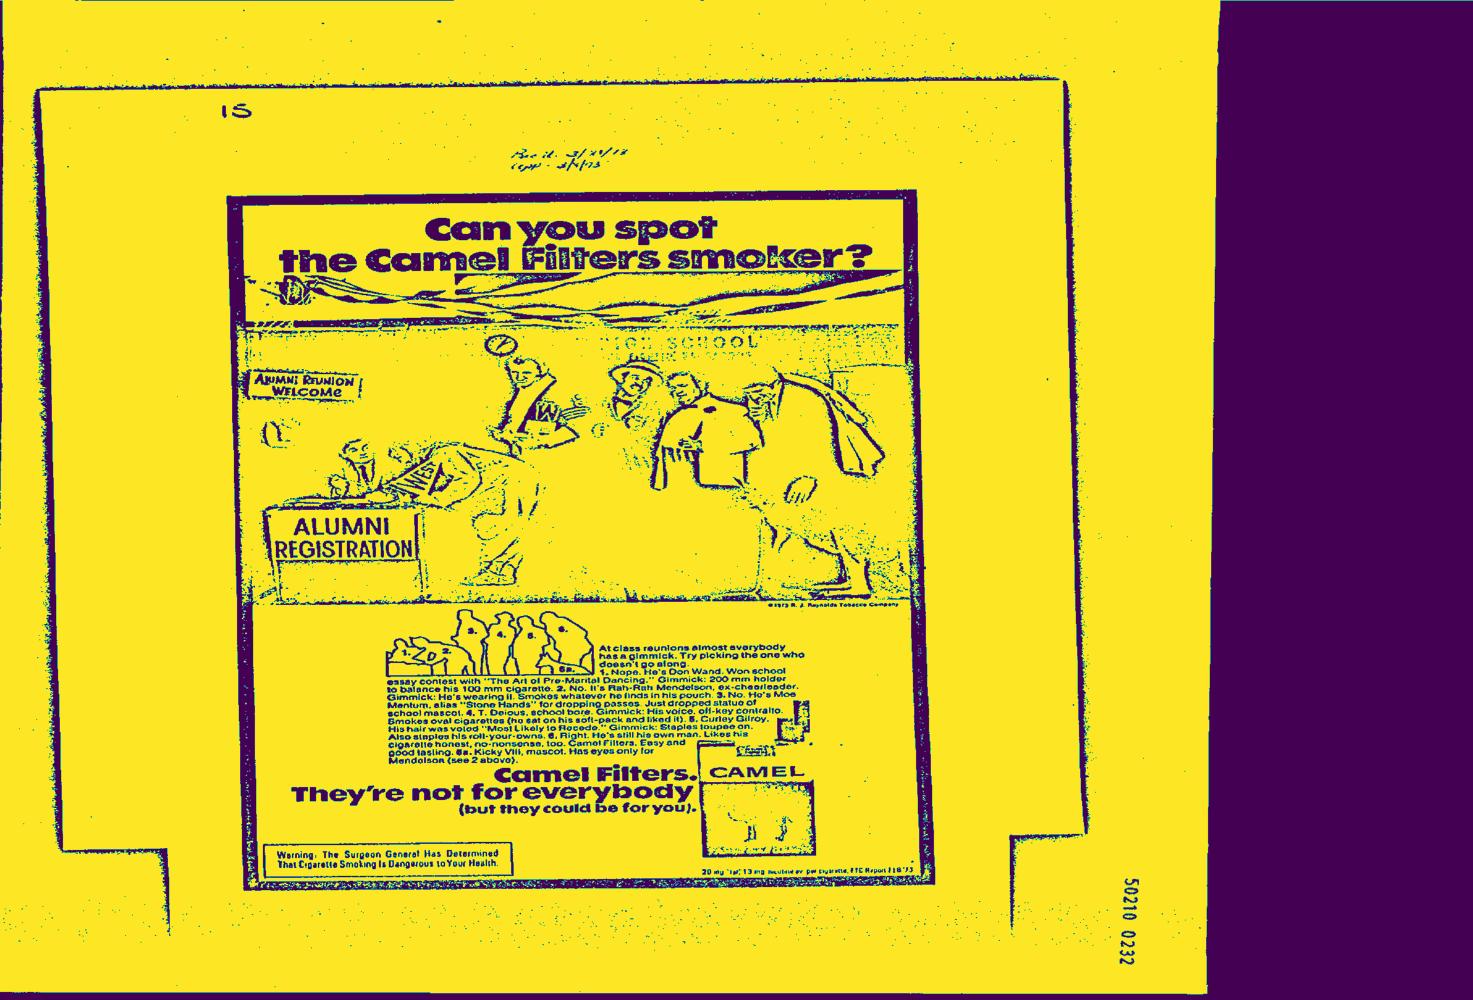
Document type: AD